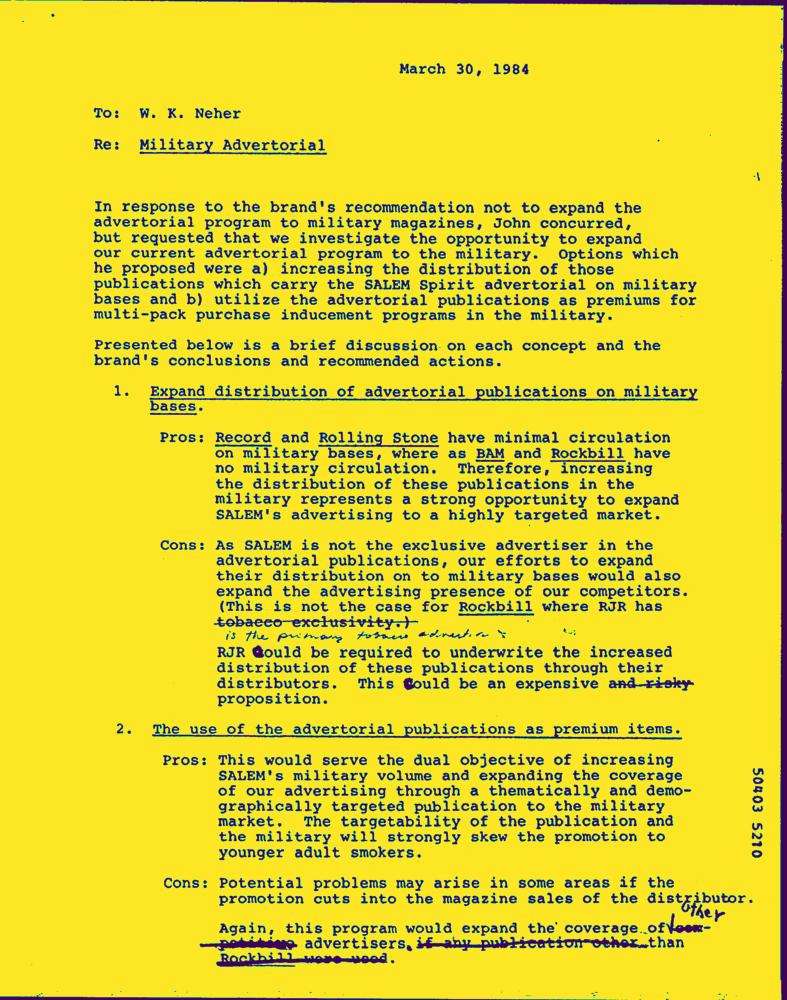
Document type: Letter-Doc